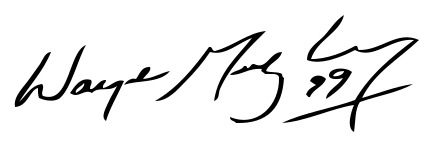
Signature of: wayne gretzky